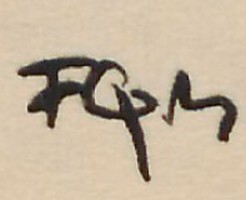
Signature of: flemming quist møller